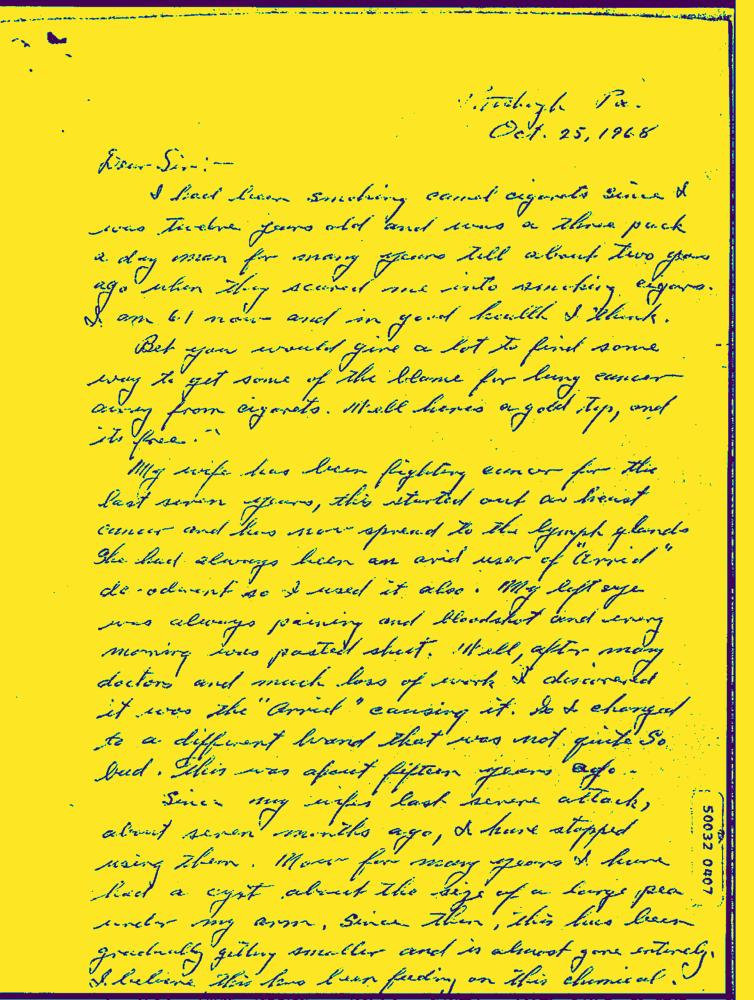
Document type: Hand-Written